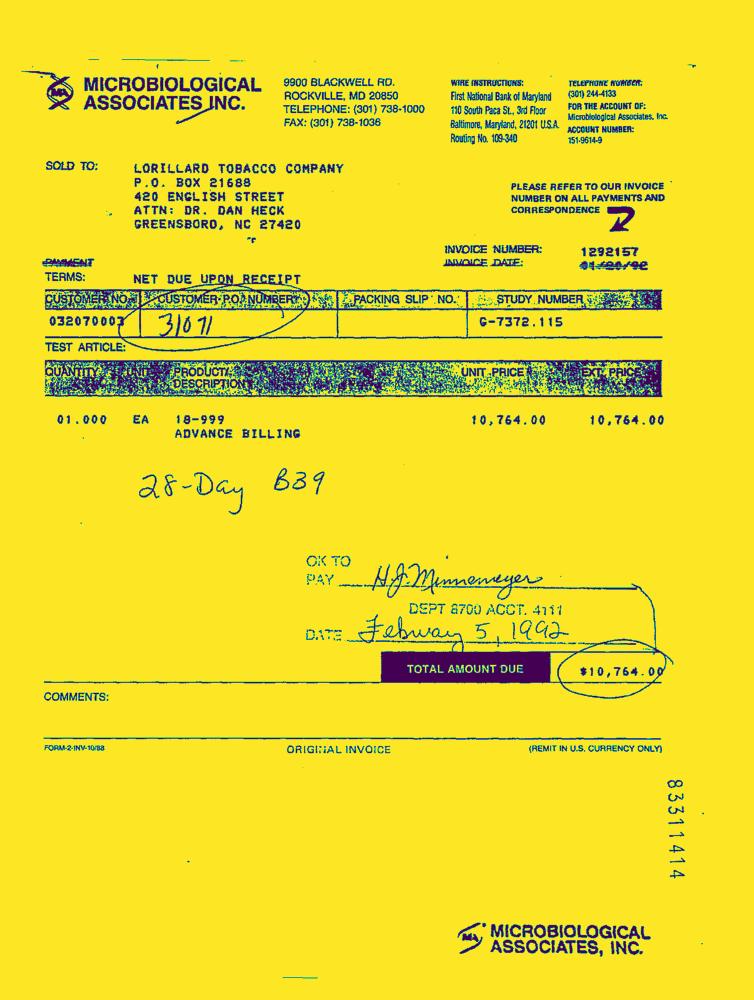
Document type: Invoice-Doc